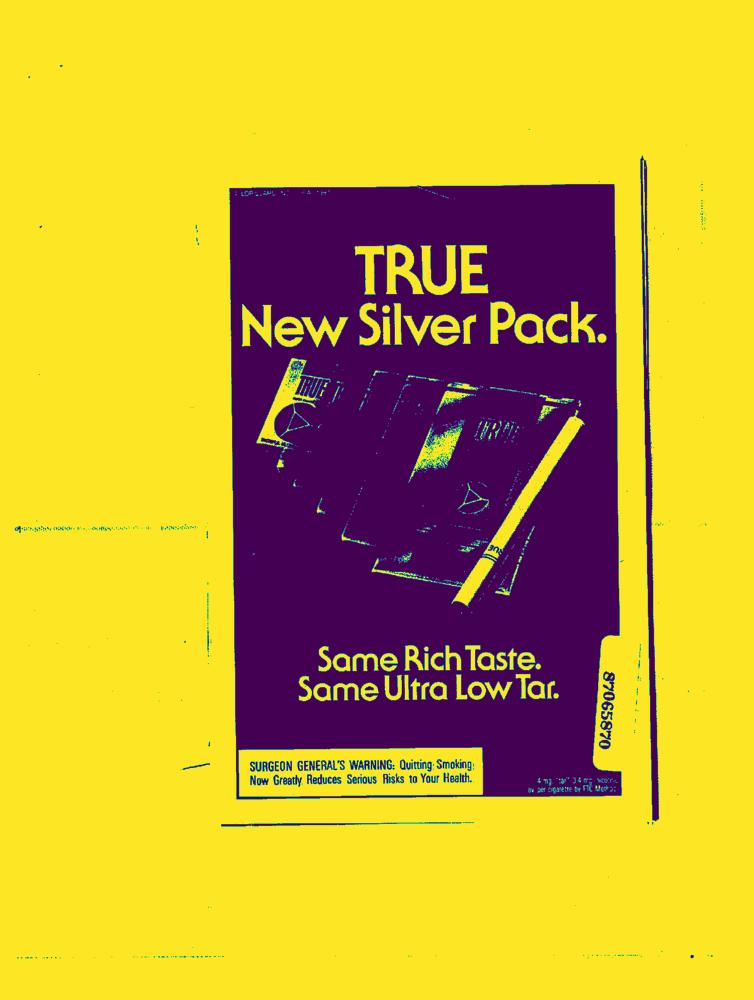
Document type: AD